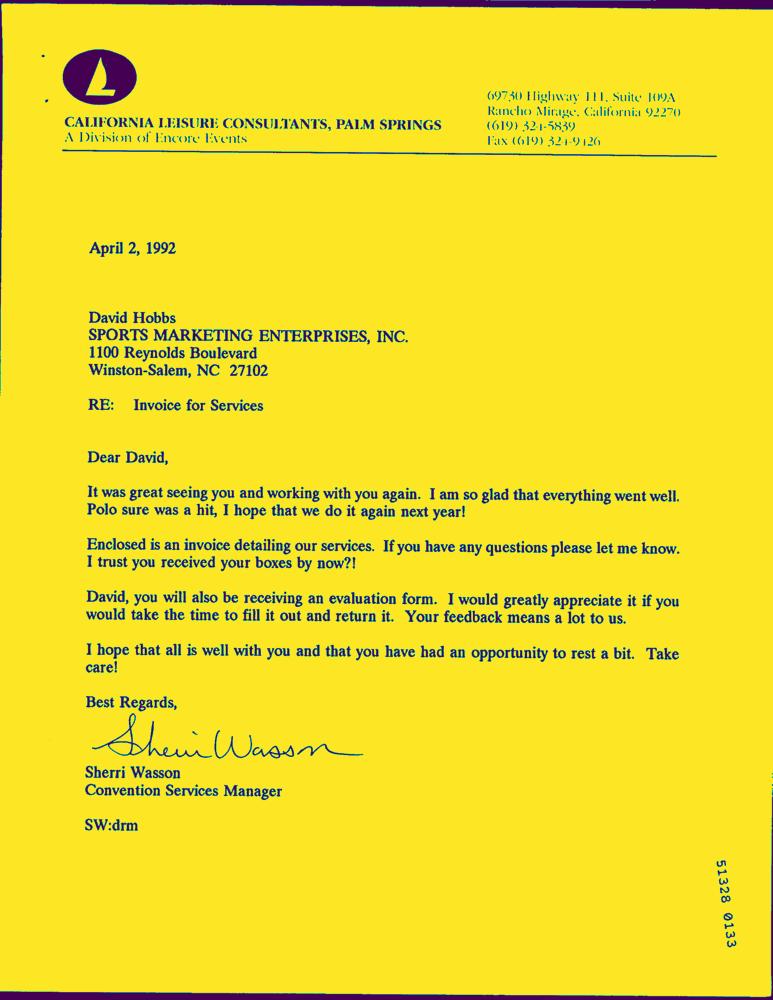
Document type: Invoice-Doc